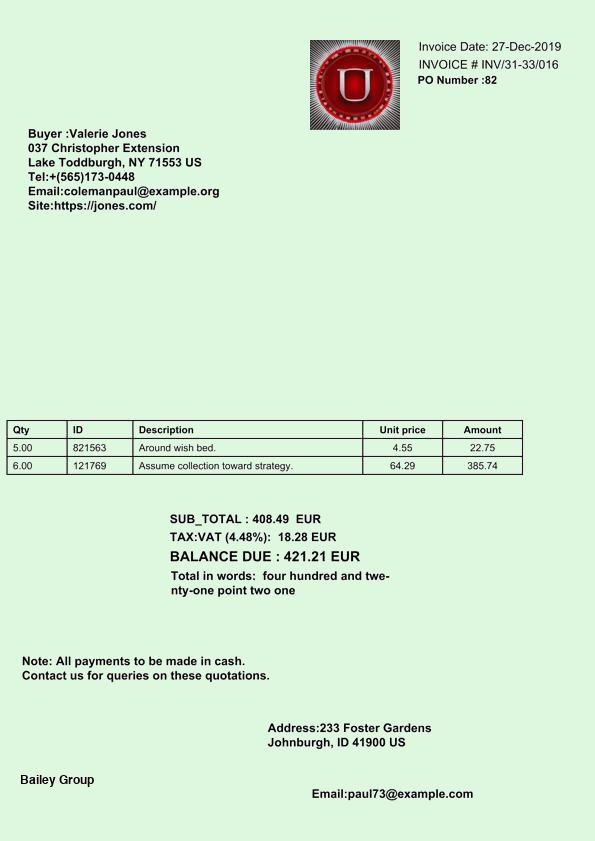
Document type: Invoice